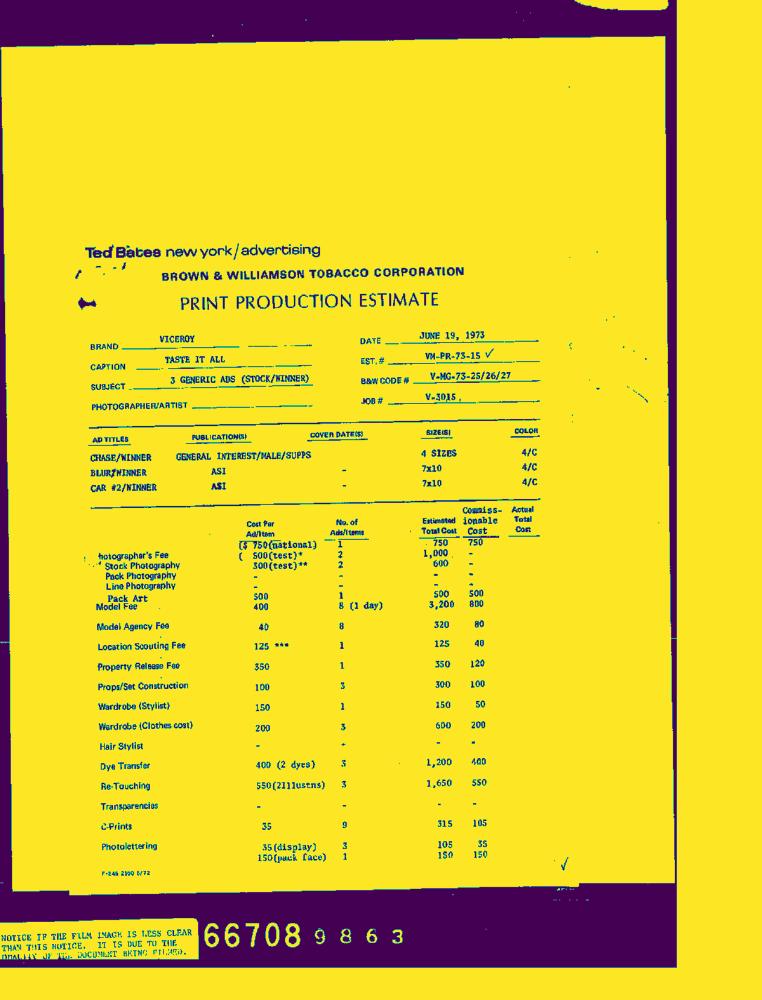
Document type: Invoice-Doc